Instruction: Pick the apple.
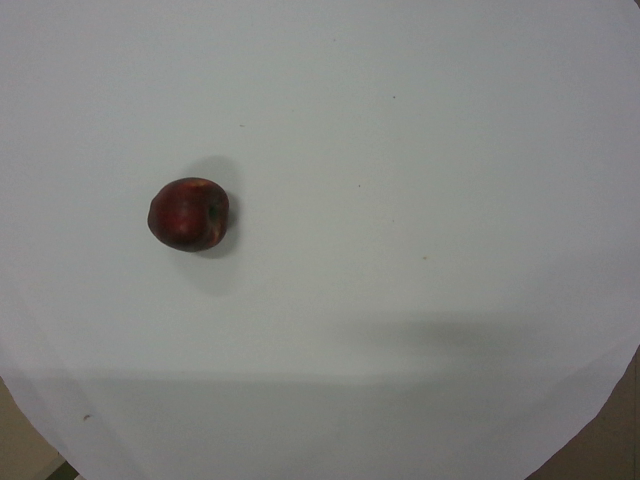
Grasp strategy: vertical